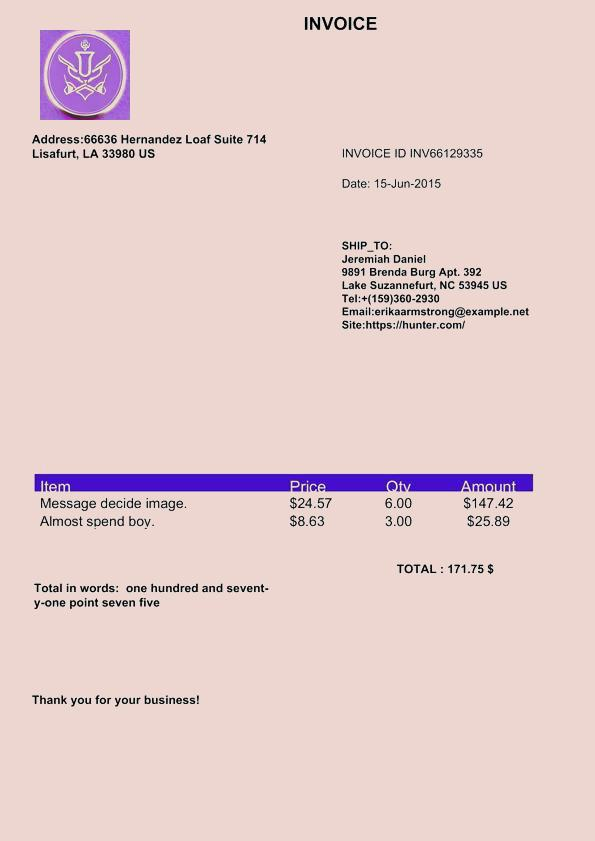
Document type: Invoice